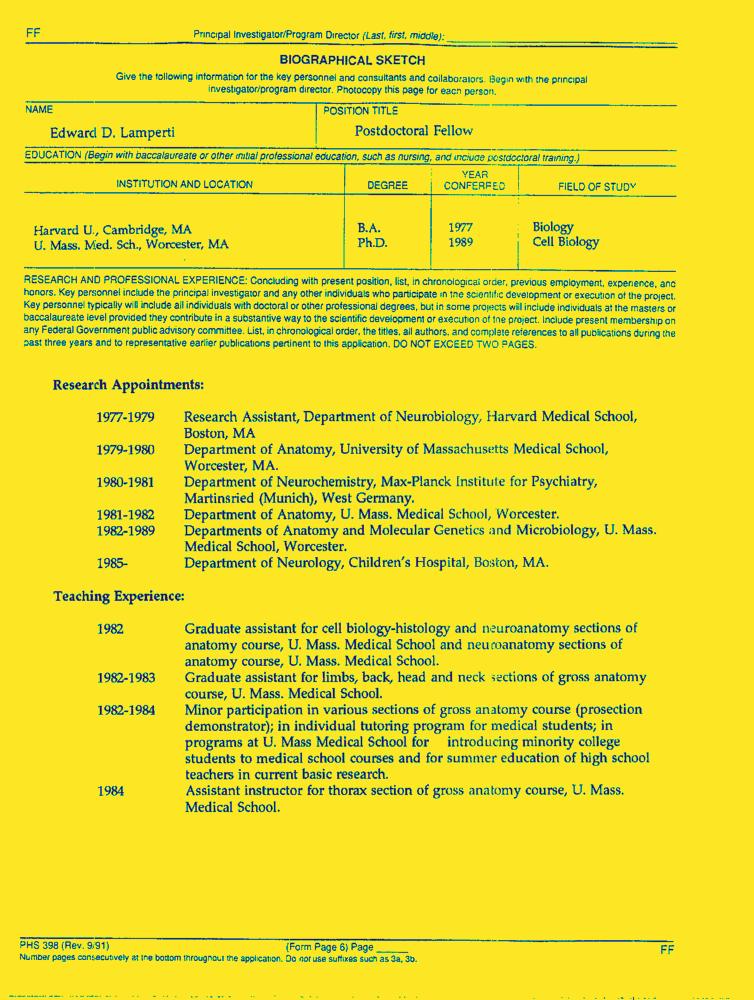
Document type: Resume-Doc